Question: Describe the condition in detail:
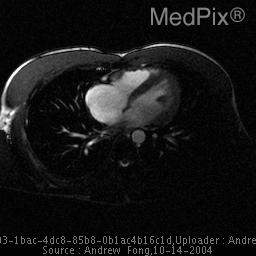
Answer: The disease is discussed as: ASD - Atrial Septal Defect.

ASD is a common congenital cardiac anomaly, seen in 3.8 per 10,000 live births. 3 different types exist.
 - Ostium secundum accounts for approximately 60% of the ASD's.
 - Ostium primun accounts for 35% of the ASD's.
 - Sinus venous defect is the least common.

Ostium primum ASD is seen as a part of ECD syndrome.

Sinus venosus ASD is seen at the junction with the SVC and is always associated with partial anomalous pulmonary venous return.

This causes a left to right shunt. The right atrium and ventricle may be enlarged with increased vascular flow.

Patients may be asymptomatic for decades due to low atrial pressure.  Women are affected more commonly then men.  If symptomatic, patients may present with pulmonary artery hypertension.

It is associated with:
 - Holt Oram Syndrome. Ostium secundum defect.
 - Lutembacher syndrome. ASD and mitral stenosis.
 - Down syndrome. Ostium primum defect.

http://www.tmc.edu/thi/aseptal.html
http://www.nlm.nih.gov/medlineplus/congenitalheartdisease.html
http://www.vh.org/pediatric/provider/radiology/PAP/CVDiseases/ASD.html